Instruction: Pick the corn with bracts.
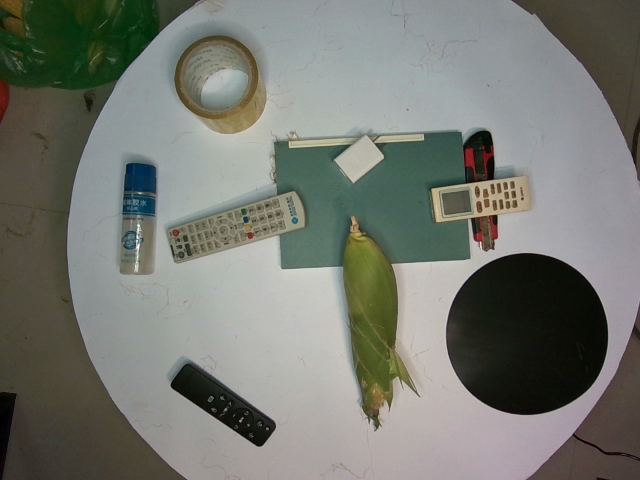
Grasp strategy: vertical